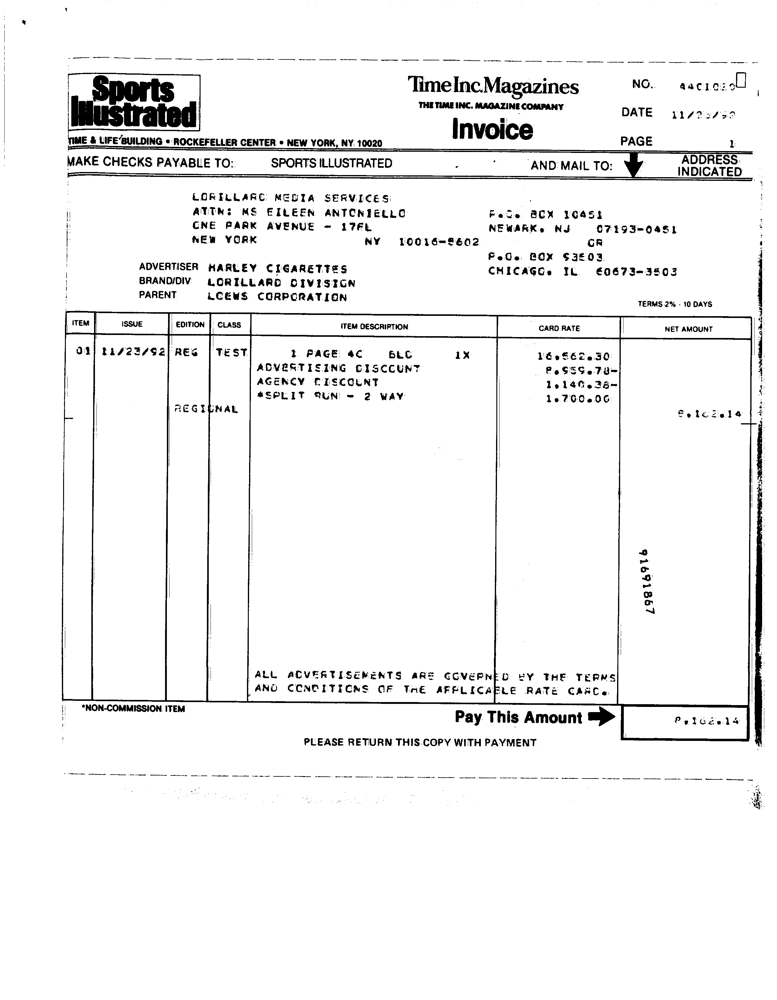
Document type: Invoice